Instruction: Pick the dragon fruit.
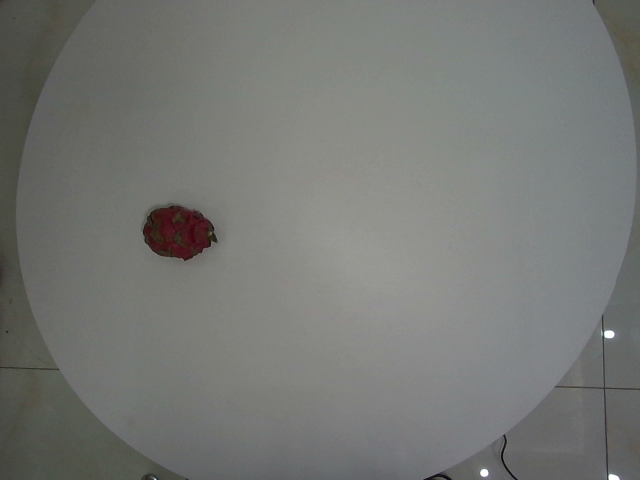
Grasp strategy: vertical